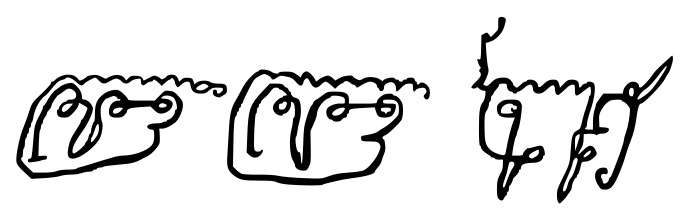
Signature of: alexander ii of imereti